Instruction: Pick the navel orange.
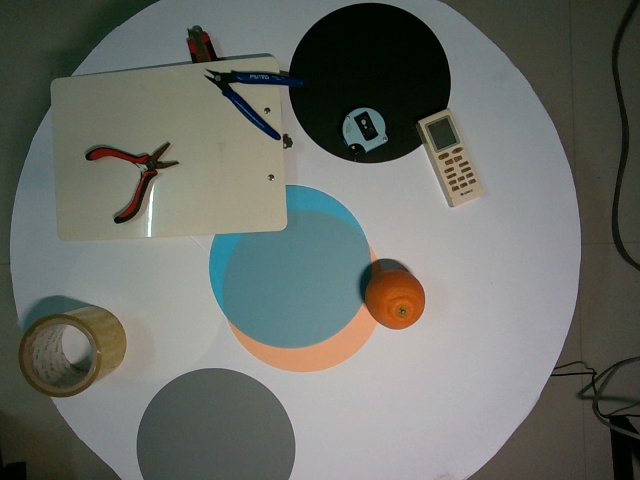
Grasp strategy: vertical